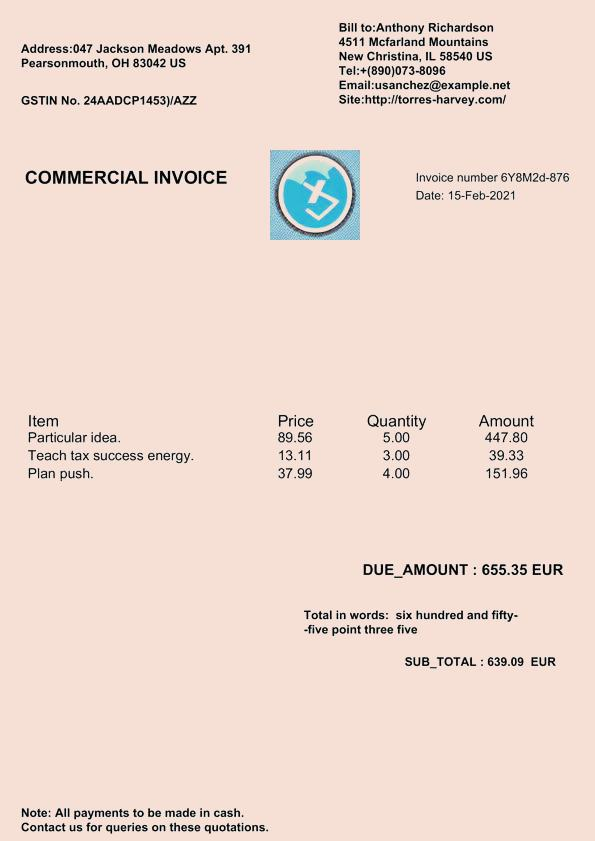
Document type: Invoice